Question: What do the imaging results show?
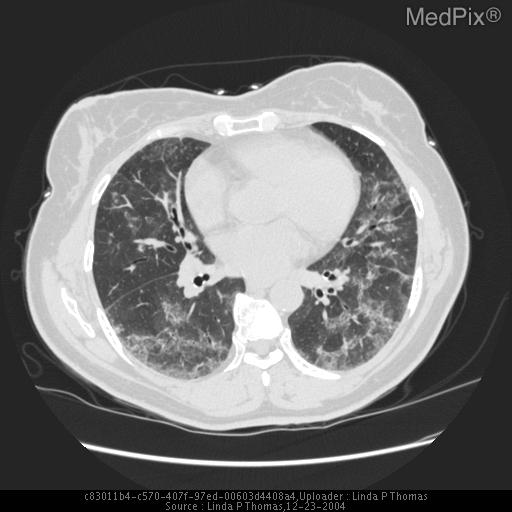
Answer: The imaging shows Initial chest radiographs interpreted as normal. Subsequent chest radiographs 3 months later showed bibasilar interstitial opacities.
High resolution chest CT revealed predominantly mid and lower lung zone ground-glass opacities and prominent but not enlarged mediastinal lymph nodes. Follow-up CT.